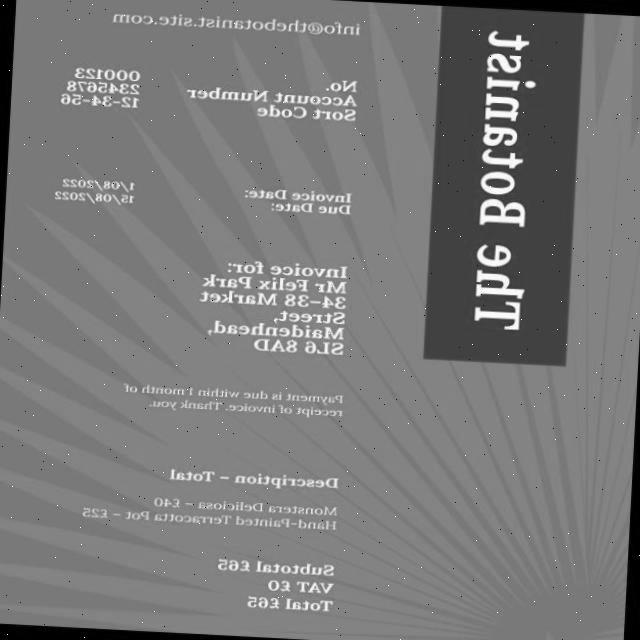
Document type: Invoice